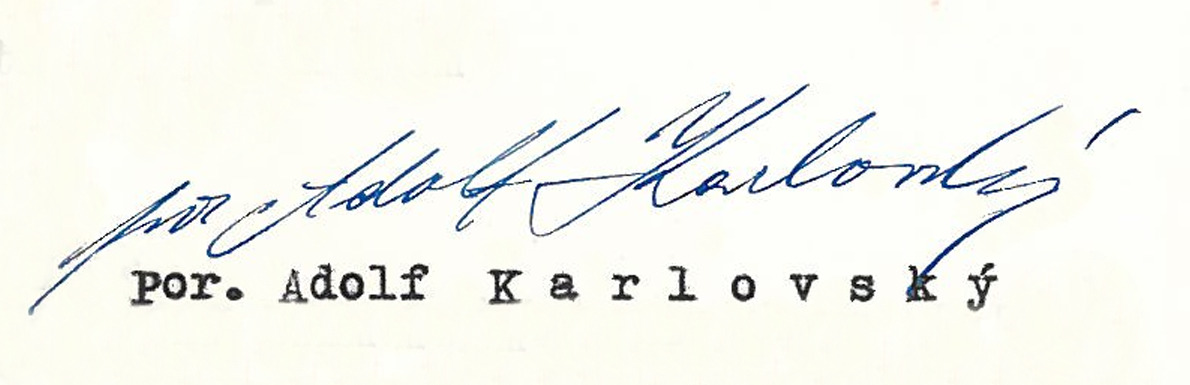
Signature of: adolf karlovský